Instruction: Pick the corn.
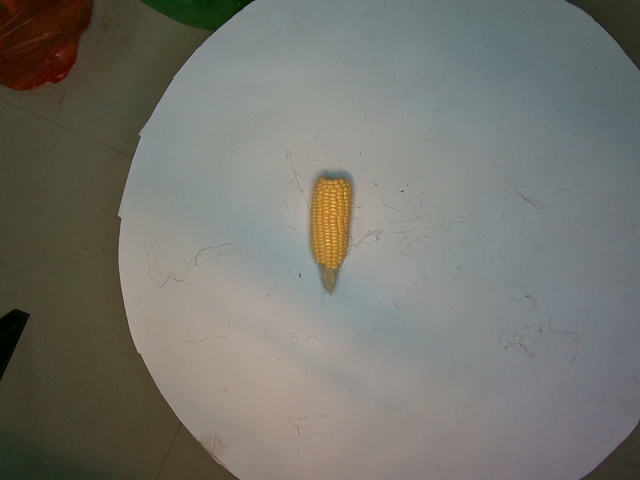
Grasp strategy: vertical